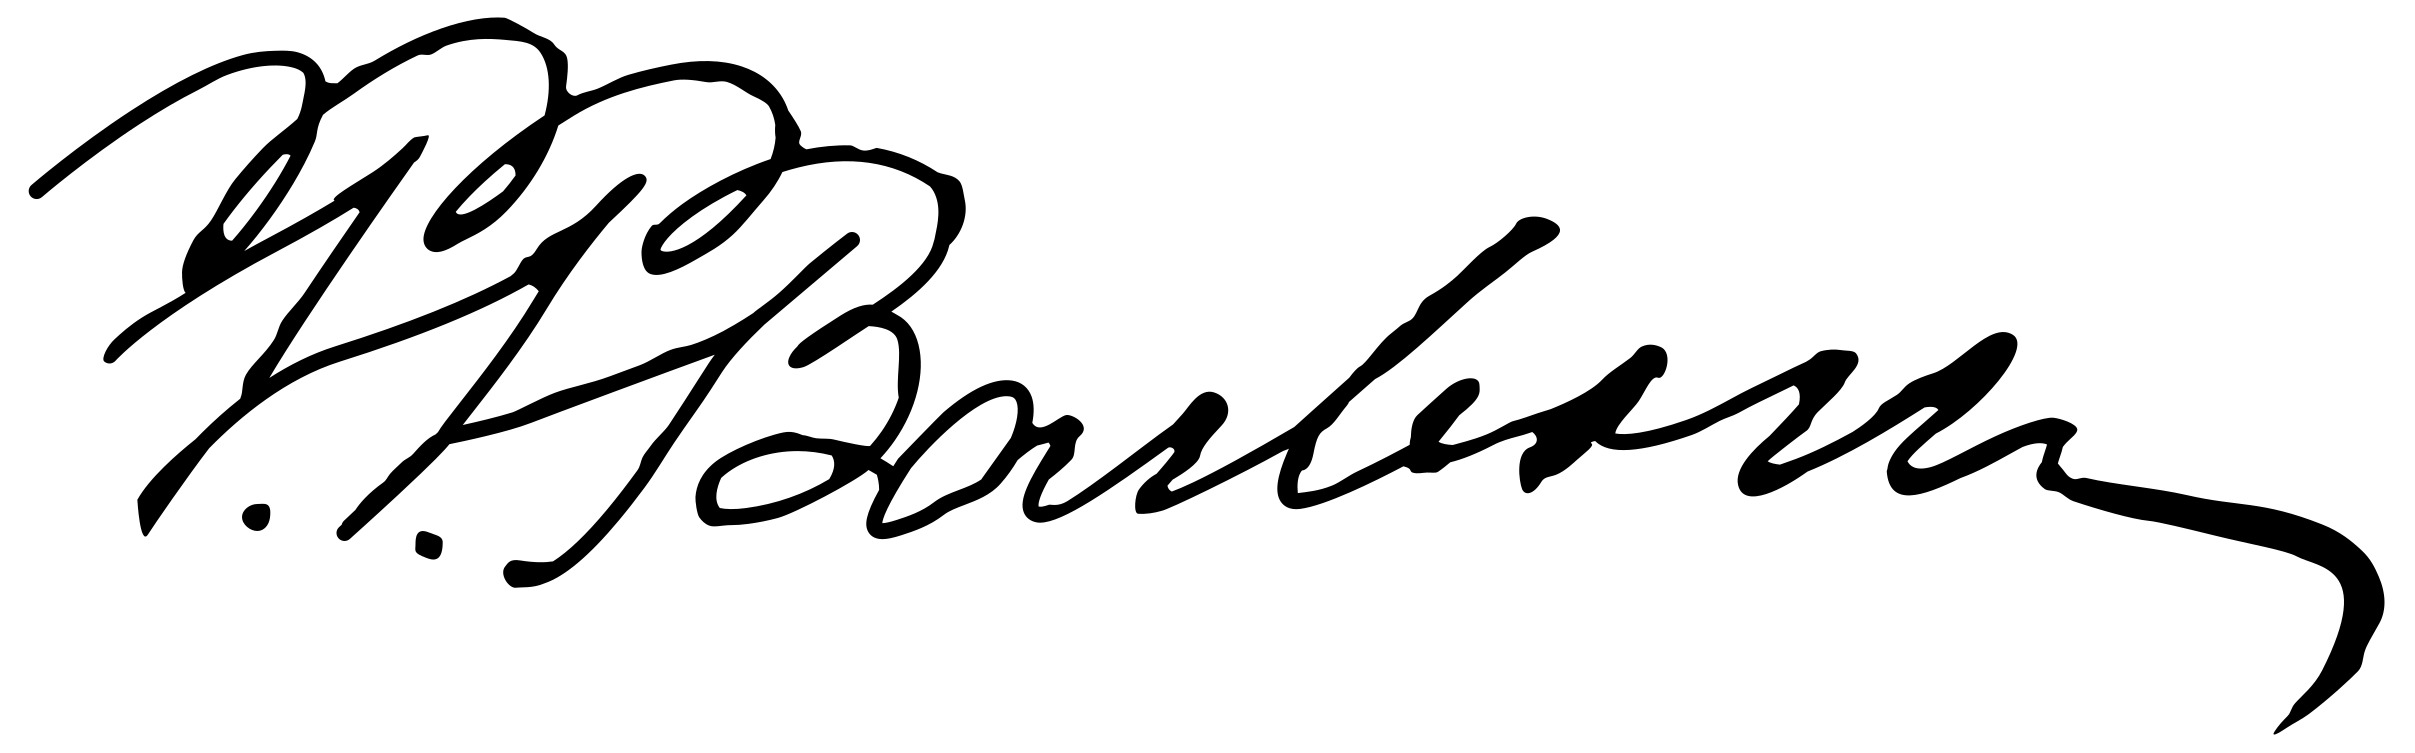
Signature of: philip pendleton barbour